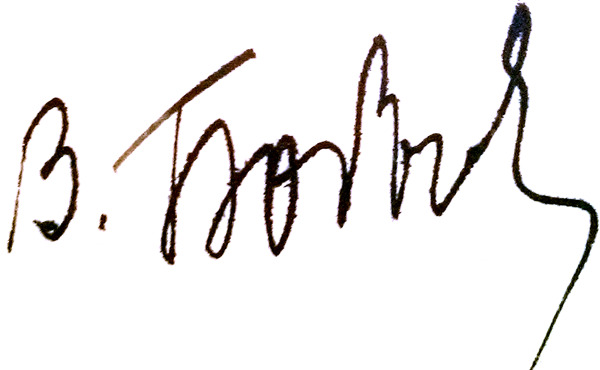
Signature of: q53769061